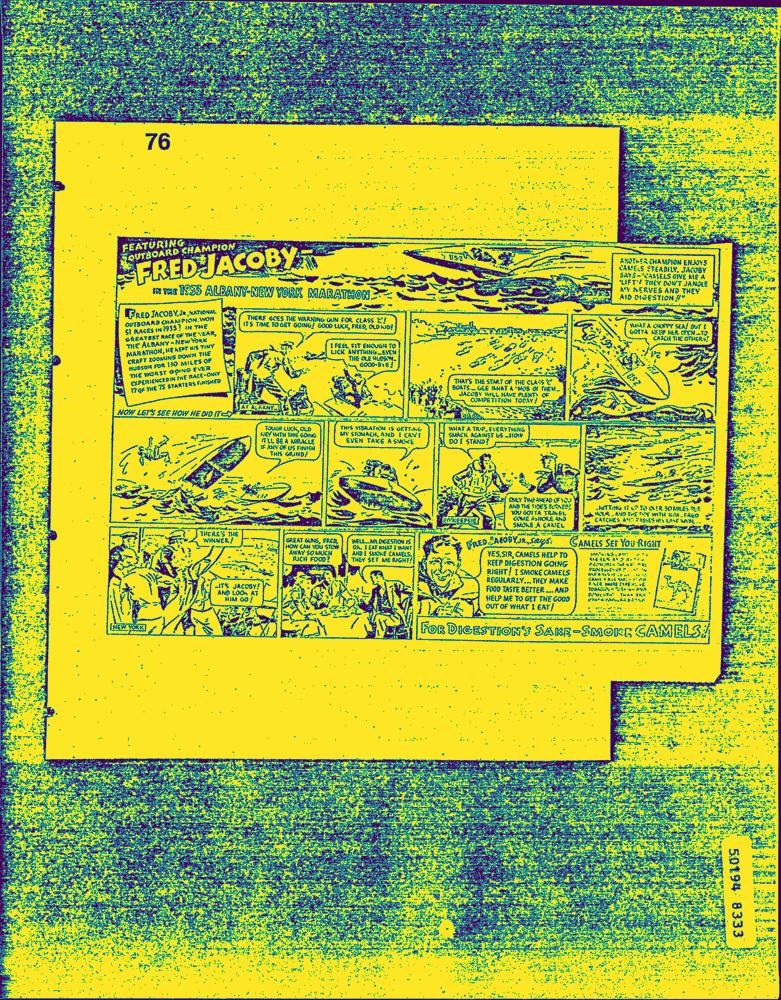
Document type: AD